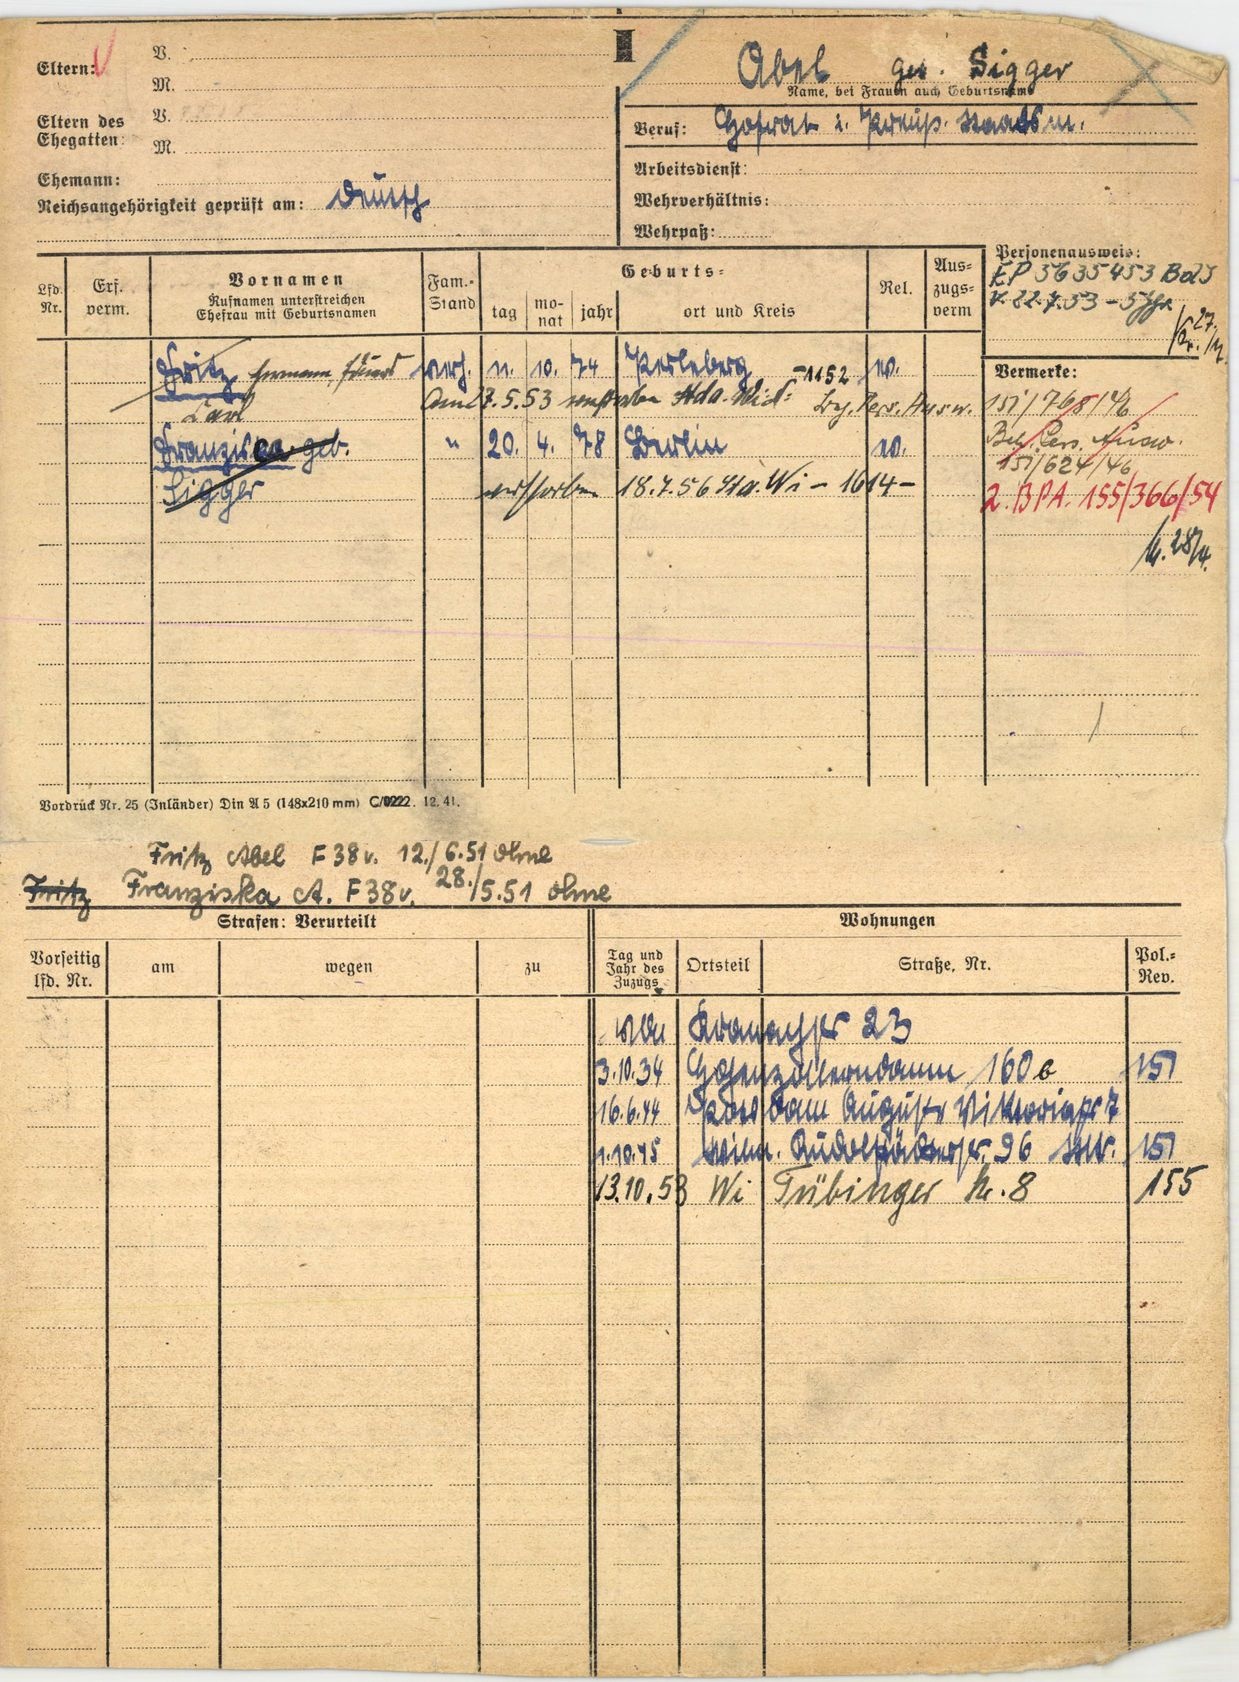
Abel geb. Sigger